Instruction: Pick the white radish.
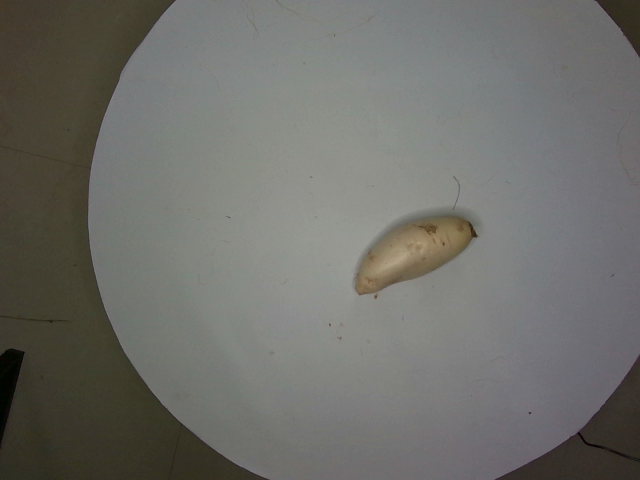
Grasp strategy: vertical